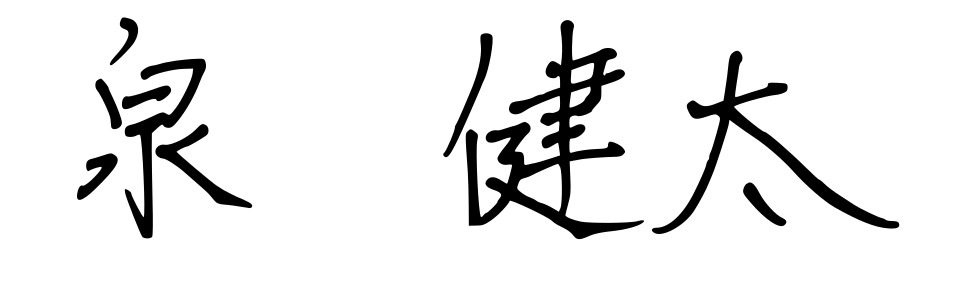
Signature of: kenta izumi